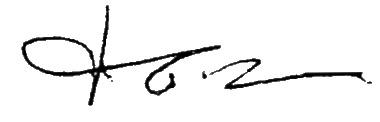
Signature of: chai chidchob